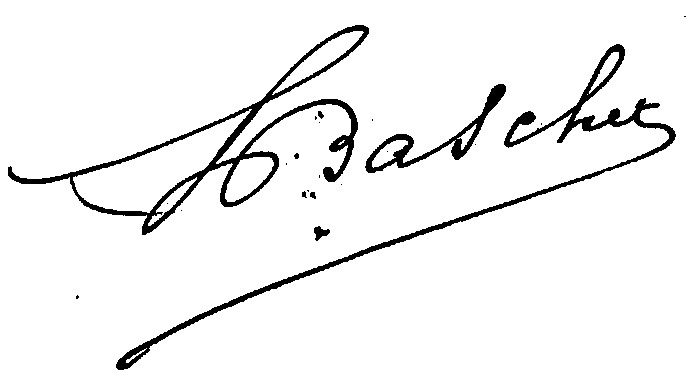
Signature of: ludovic baschet